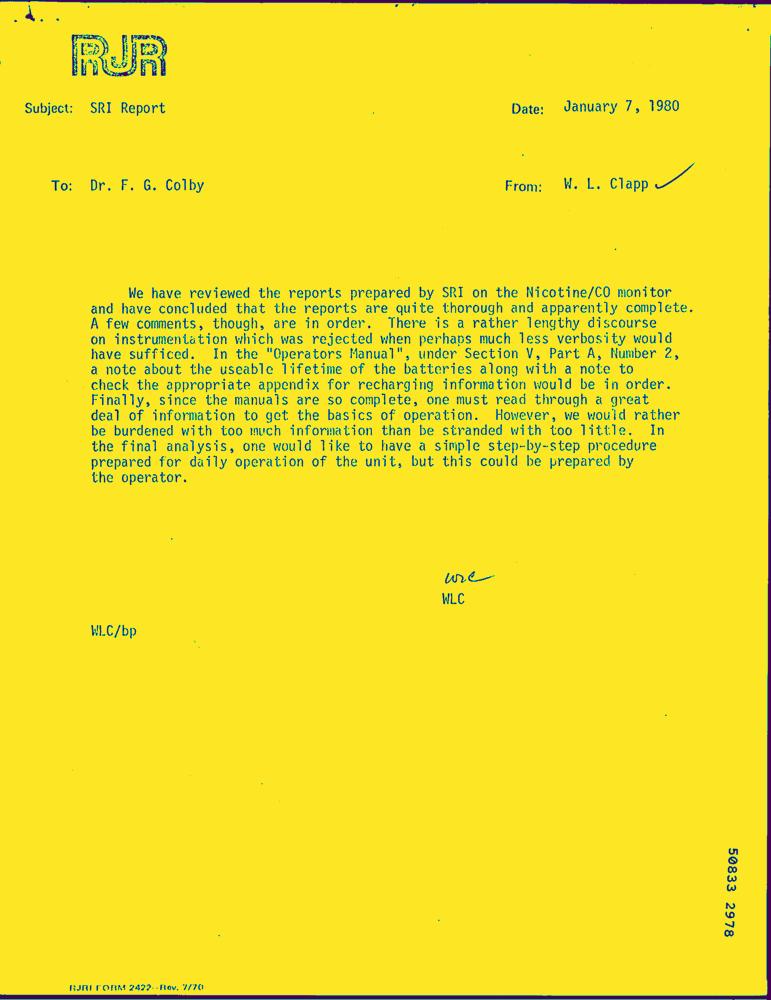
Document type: Letter-Doc